Question: What tax district, tax-rate area, or tax area code is specified in the document?
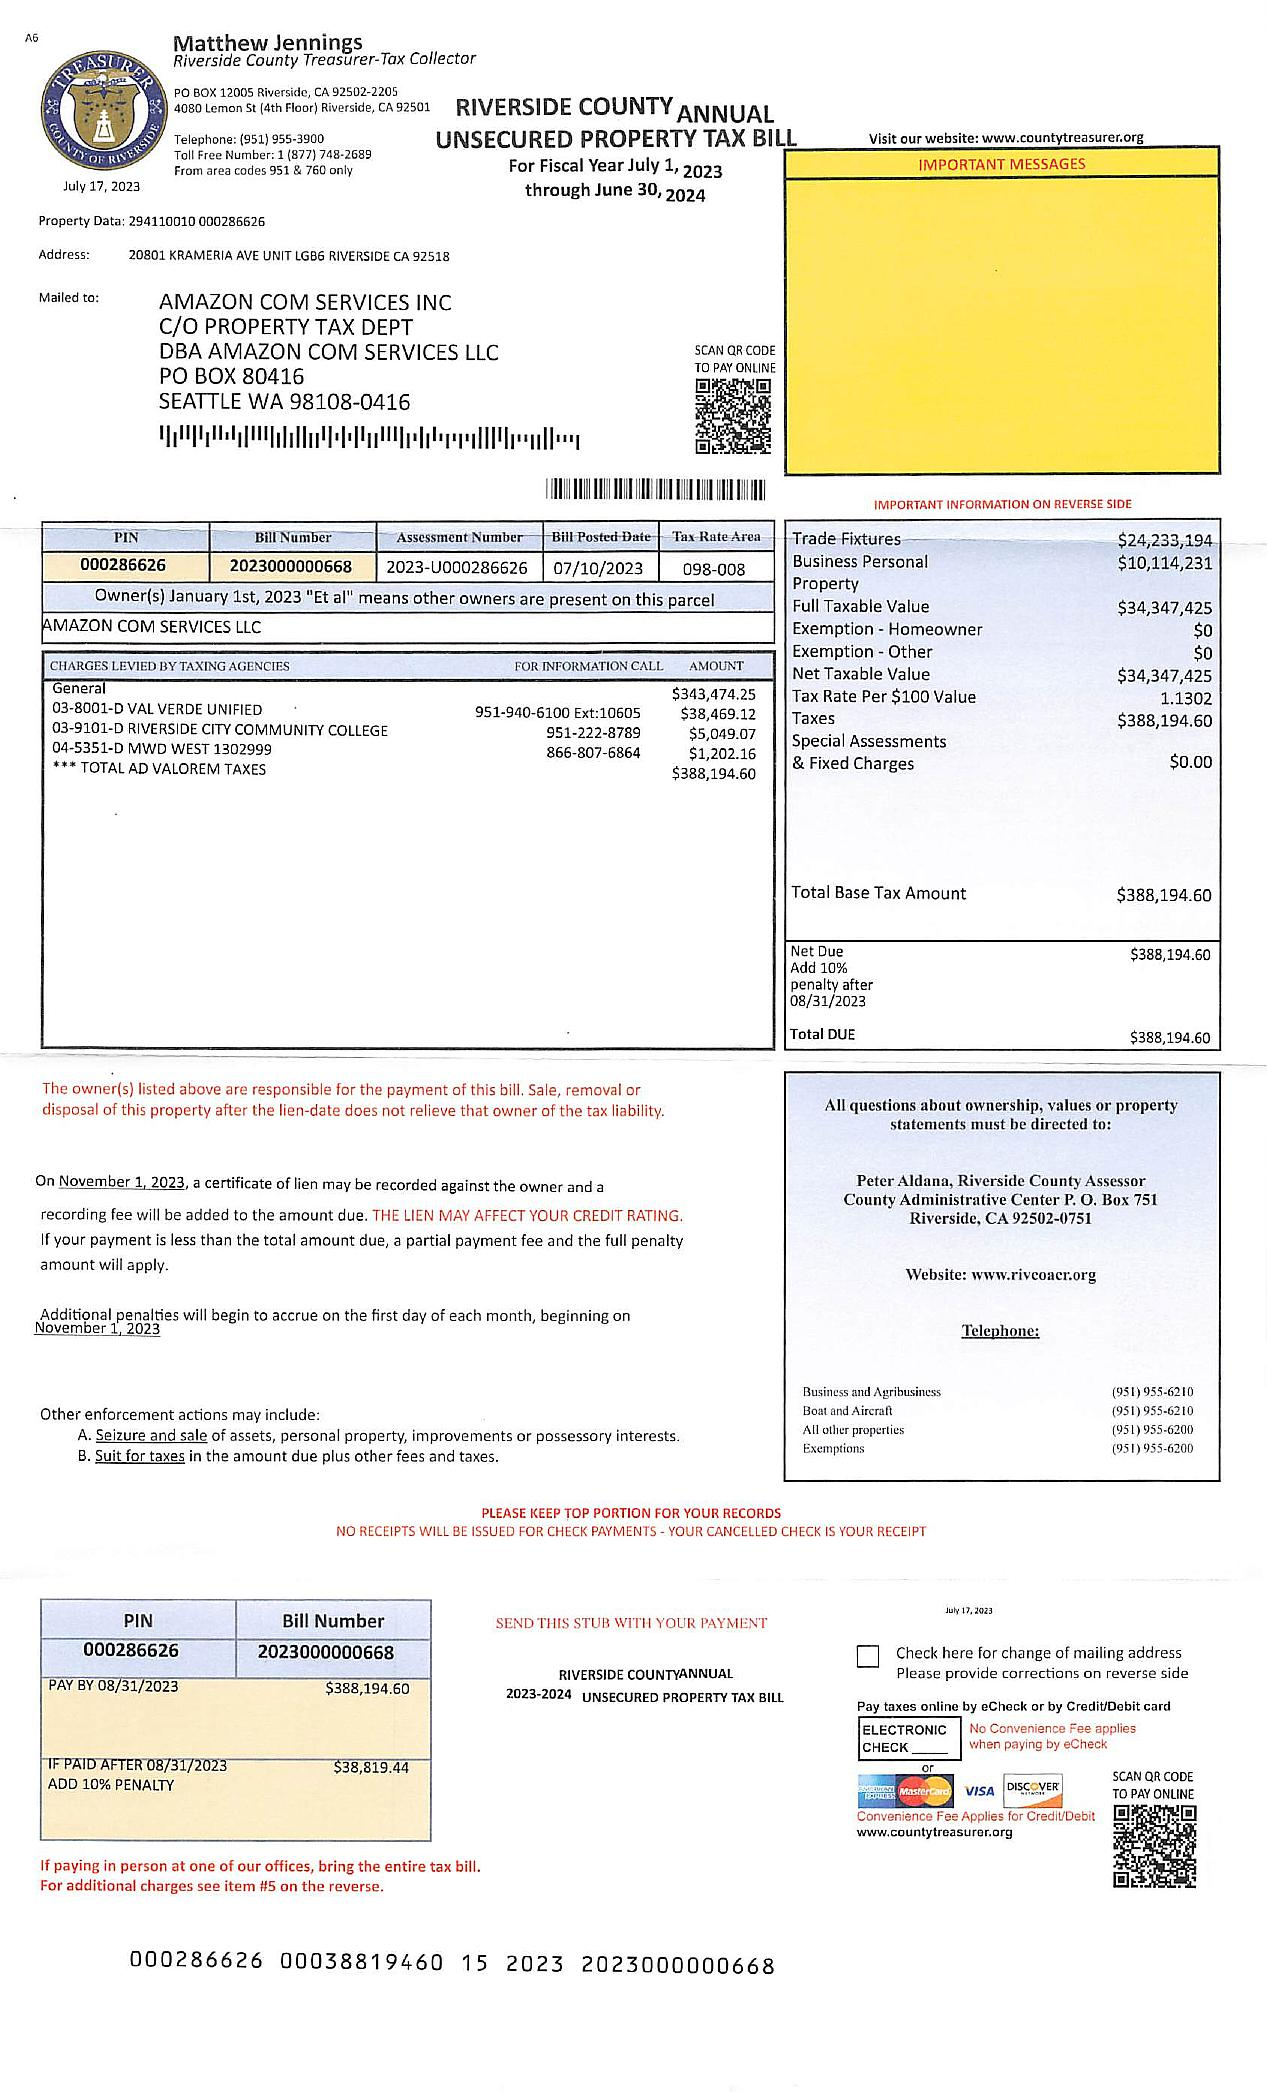
Answer: "098-008"